Question: What do the imaging results show?
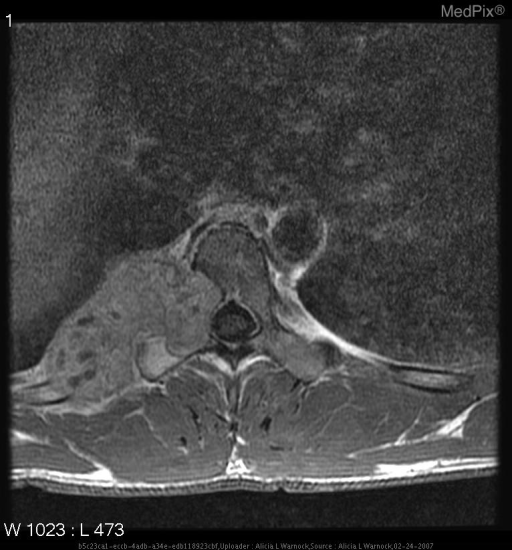
Answer: The imaging shows •  right paraspinal chest wall mass
•  measures 6.9x4.7x4.6 cm
•  located at levels T8 - T10
•  mass erodes into T9 & T10 vertebral bodies, T9 pedicle, rib 9
•  does not appear to disrupt thecal sac, though neural foramina is eroded
•  mild enhancement with gadolinium on T1 MR
•  sclerotic margins present in surrounding eroded structures
•  multiple fluid-fluid levels on T2
•  no pathologic lymphadenopathy
•  no other abnormal findings are noted Large, lobulated mass located in right paraspinal region, precisely at the costovertebral junction of T9 that appears to have epicenter at the ninth rib.  Mass extends into the neural foramen and abuts the thecal sac; measures 6.9x4.7x4.6 cm.  Post gadolinium adminstration shows mild enhancement with multiple areas of low signal within the mass..